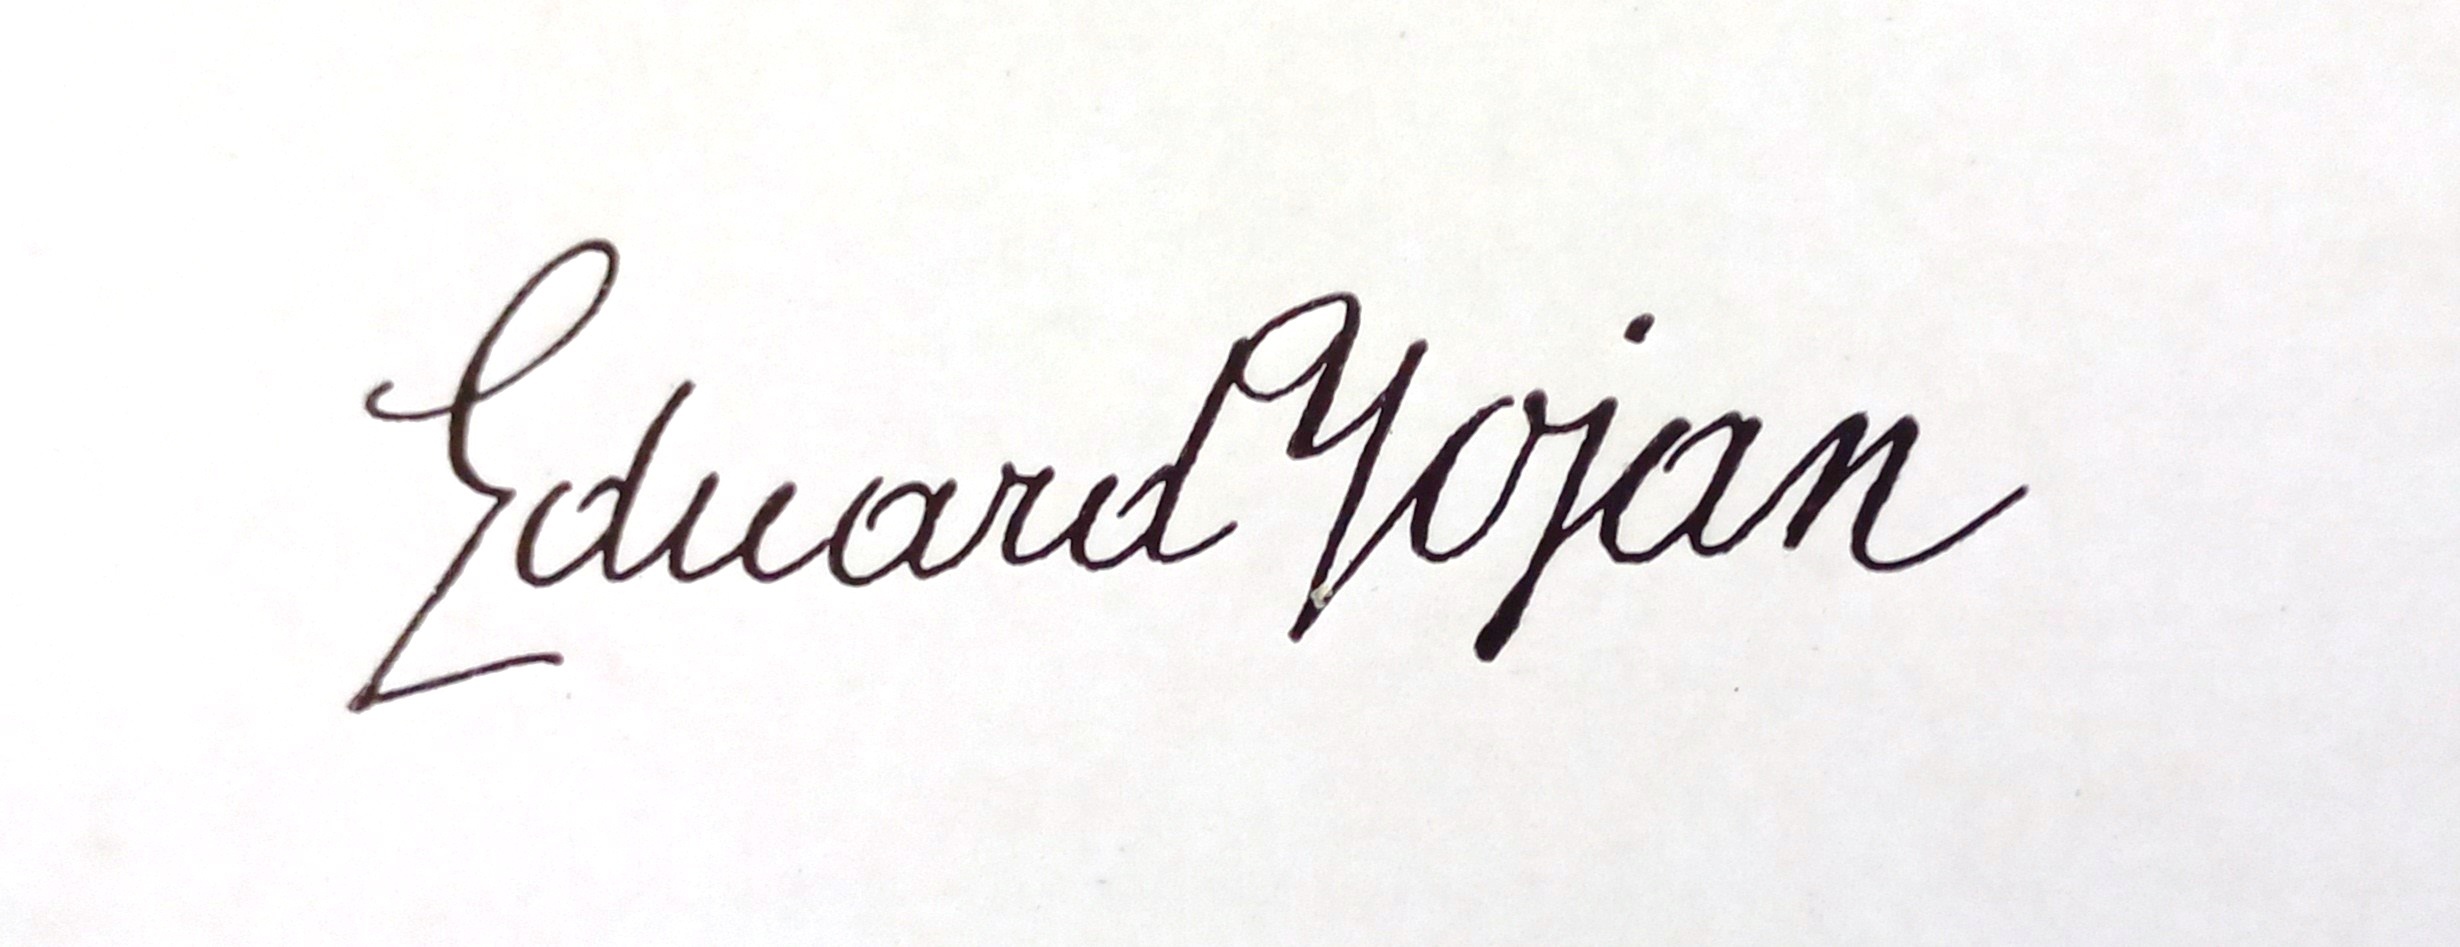
Signature of: eduard vojan